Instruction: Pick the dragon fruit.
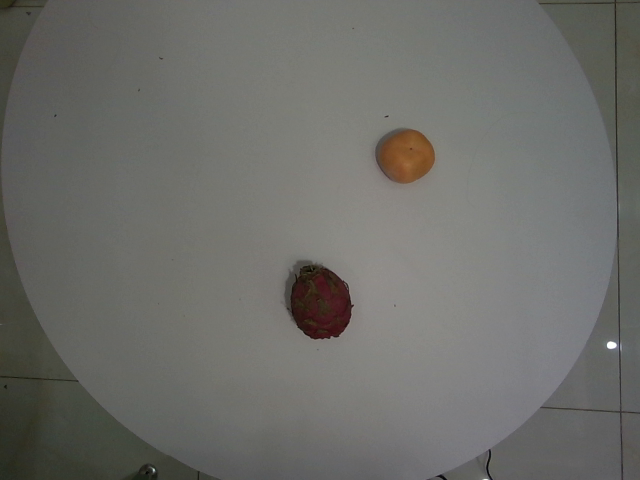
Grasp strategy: vertical